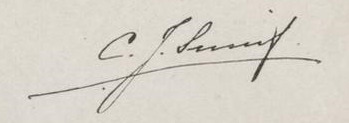
Signature of: cornelis jan snuif